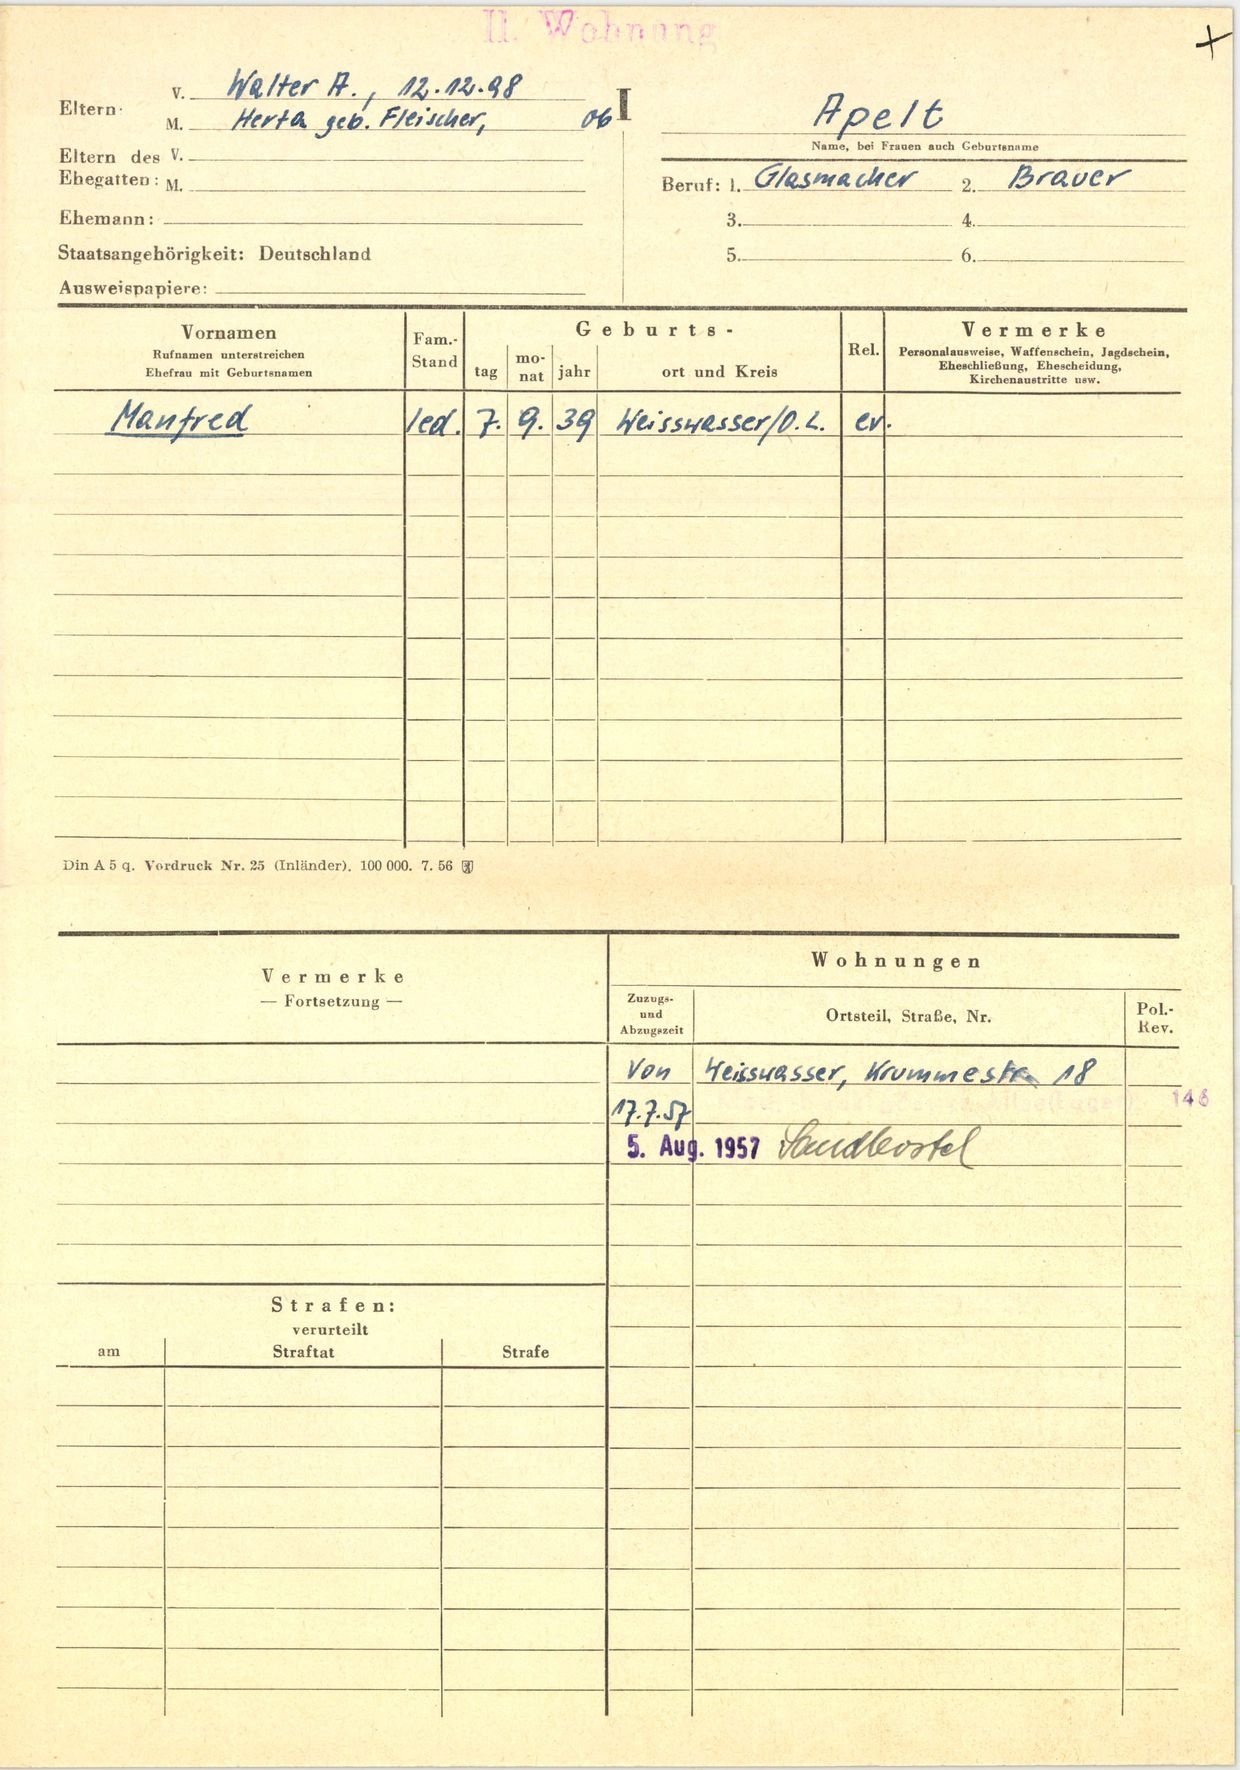
Apelt